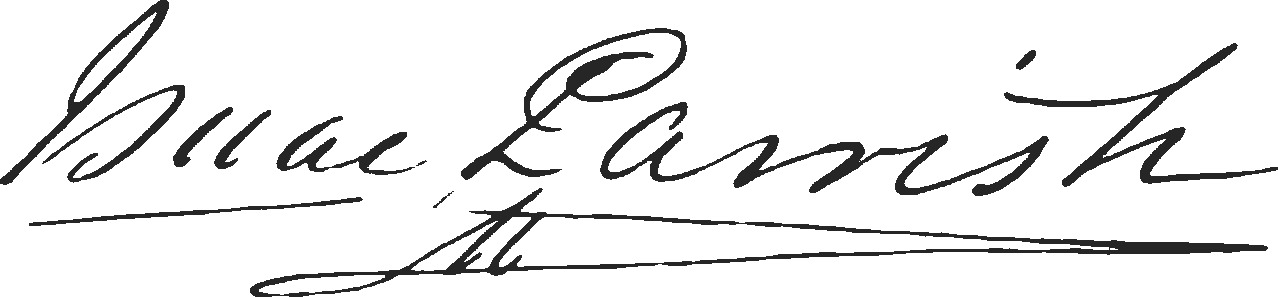
Signature of: isaac parrish